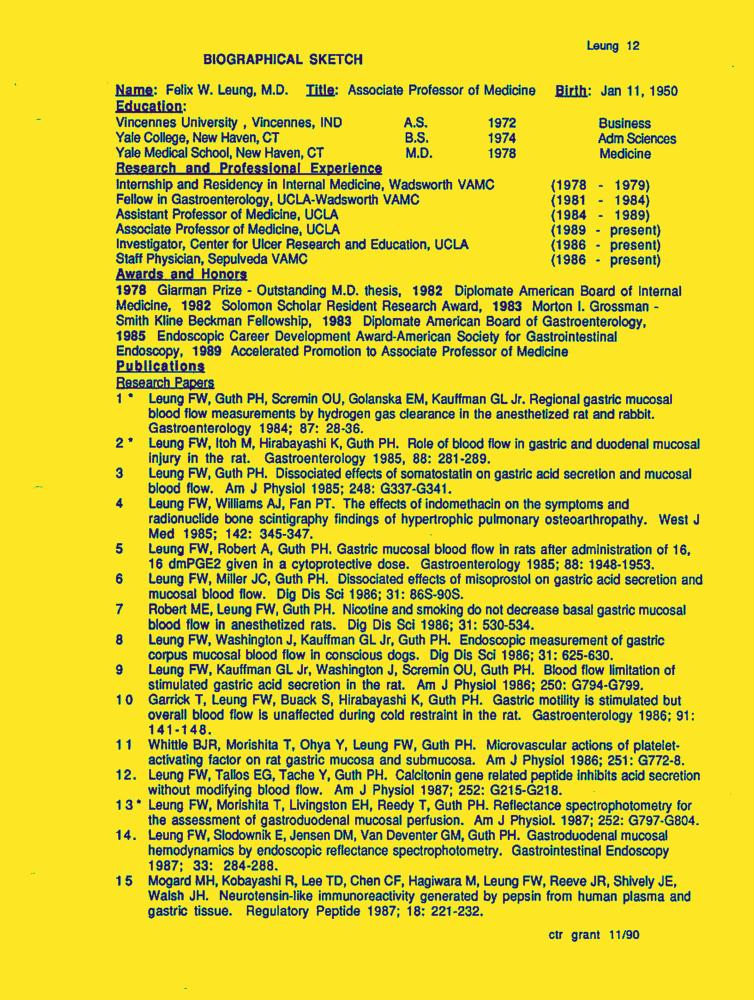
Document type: Resume-Doc